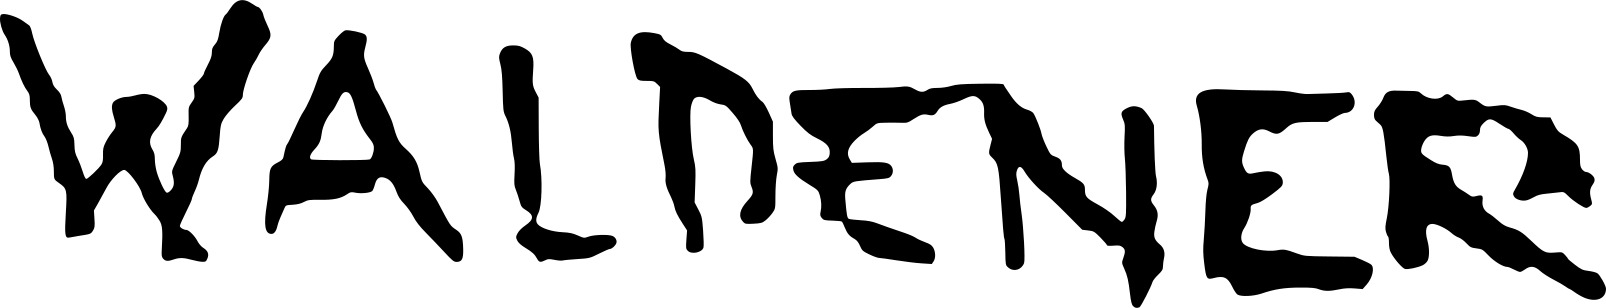
Signature of: ville waldener